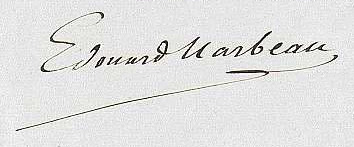
Signature of: édouard marbeau